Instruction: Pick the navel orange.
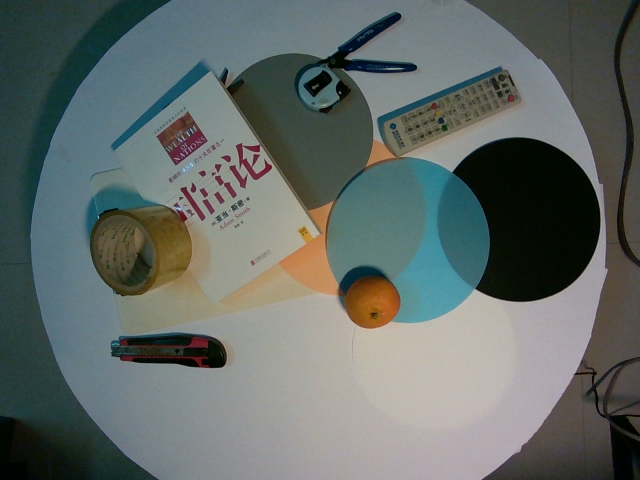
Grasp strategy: vertical